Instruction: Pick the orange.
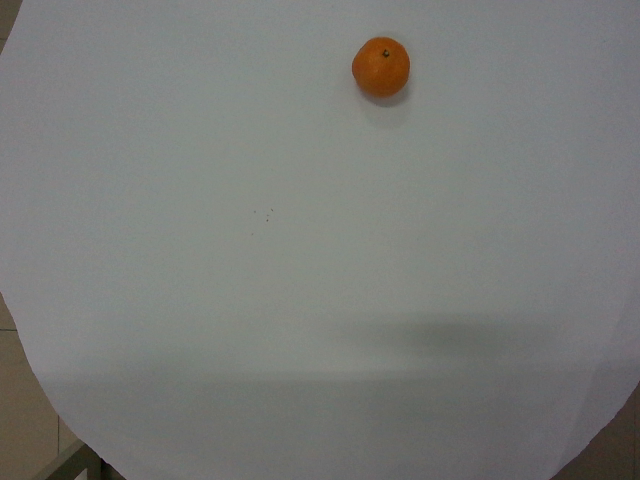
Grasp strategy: vertical